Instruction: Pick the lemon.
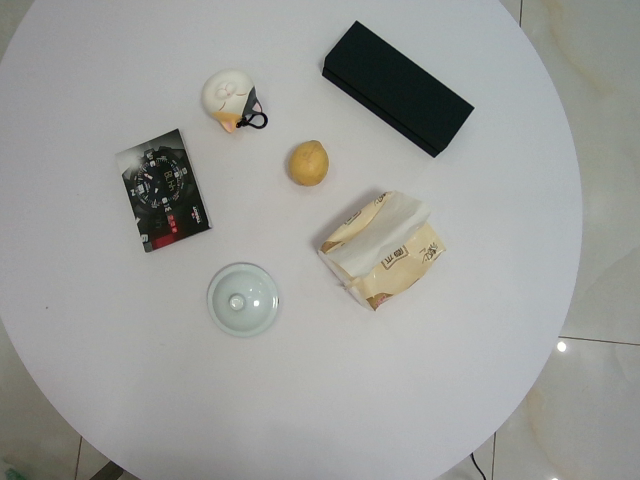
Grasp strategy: vertical